Question: How does the patient history play a role?
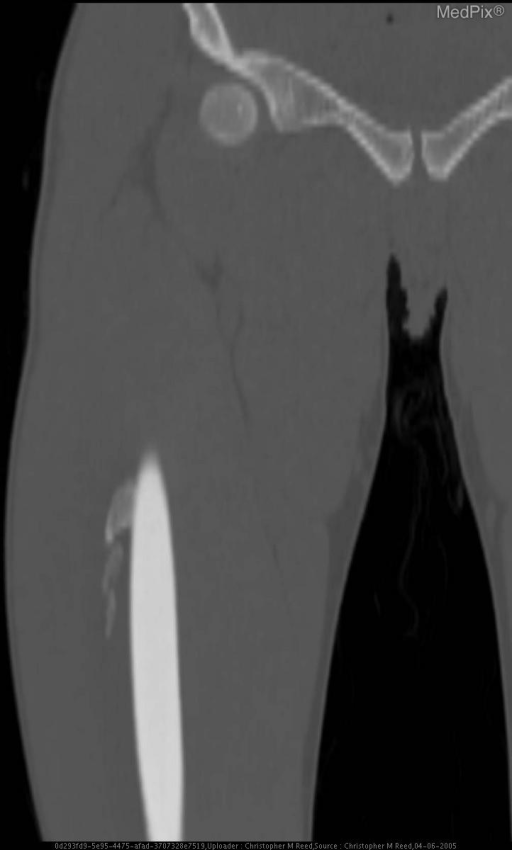
Answer: The patient's history of 24 year old male with history of blunt trauma to right thigh, presents with palpable soft tissue mass at site of injury. is key in understanding the case.